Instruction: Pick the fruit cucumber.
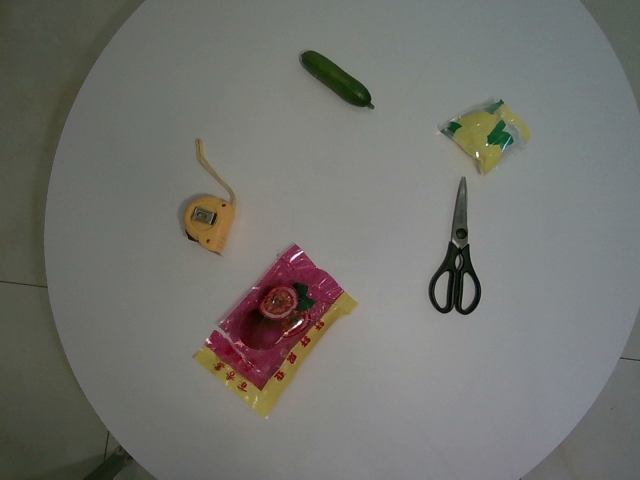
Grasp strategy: vertical